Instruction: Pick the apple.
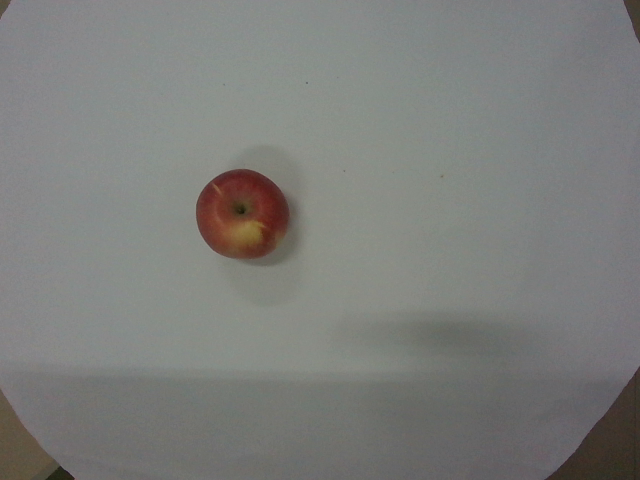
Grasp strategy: vertical